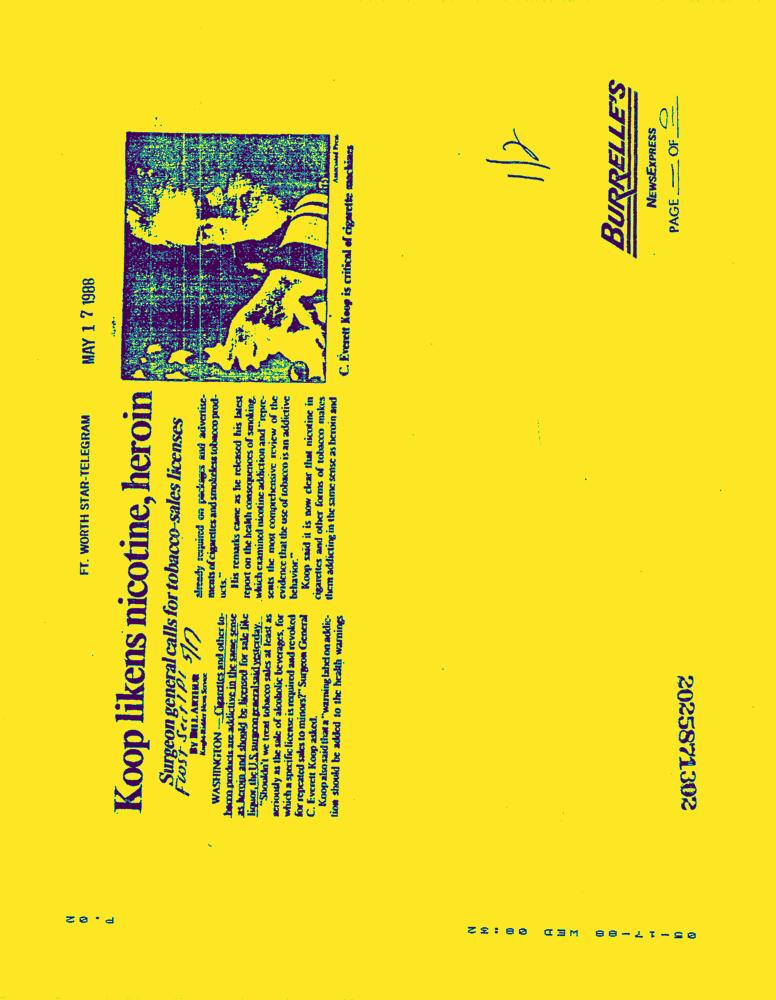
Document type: News-Article